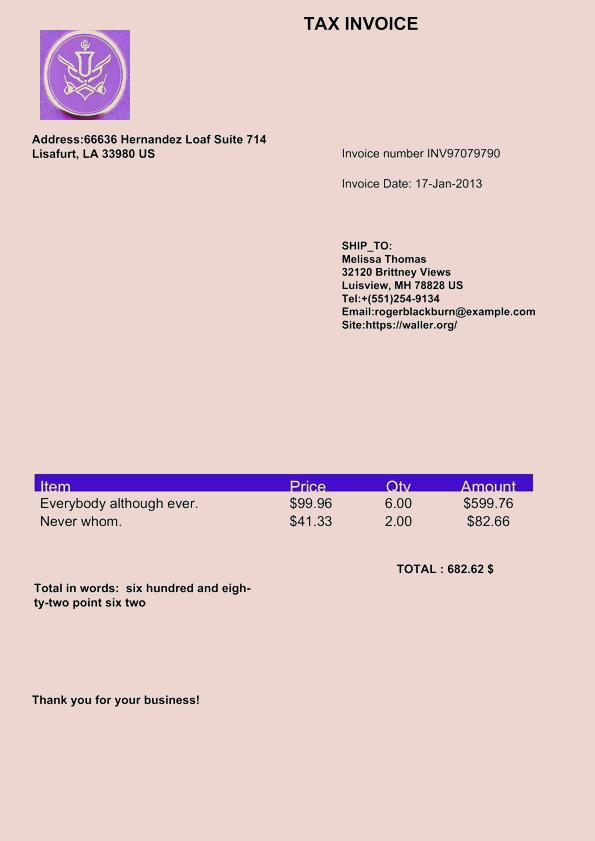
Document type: Invoice